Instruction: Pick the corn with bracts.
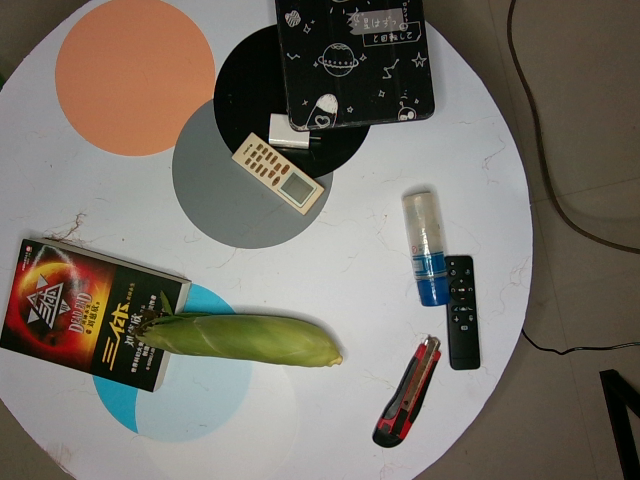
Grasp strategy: vertical